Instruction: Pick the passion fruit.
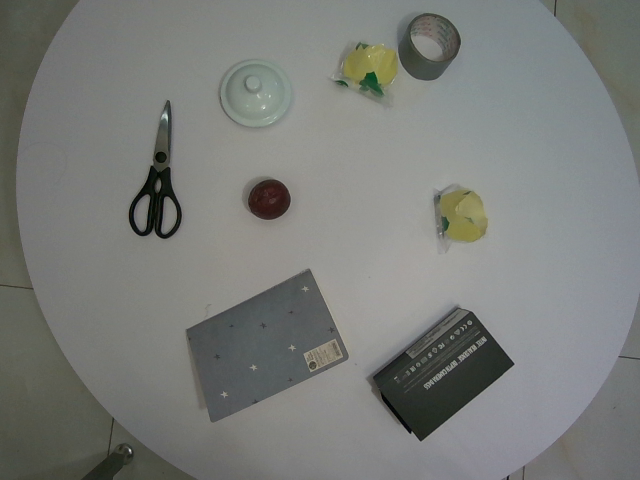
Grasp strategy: vertical